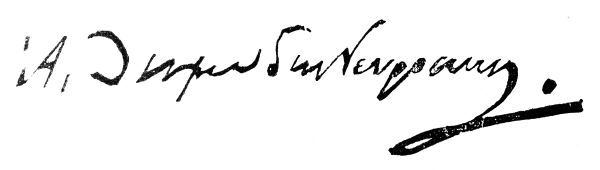
Signature of: anastasios diomidis kyriakos